Question: What appears to be the issue?
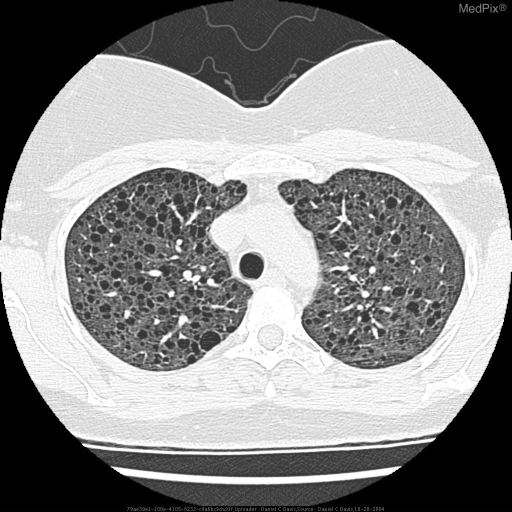
Answer: The findings suggest multiple thin walled cystic structures are seen throughout the lungs on high resolution CT scanning.  These are slightly more prominent in the upper lobes.  No fibrosis, nodularity, or interstitial thickening is noted.  Increased volumes are seen on CXR.. Multiple regular and rounded cysts are seen with perceptible, but thin walls.  Normal parenchyma.. The patient might have a history of dyspnea.